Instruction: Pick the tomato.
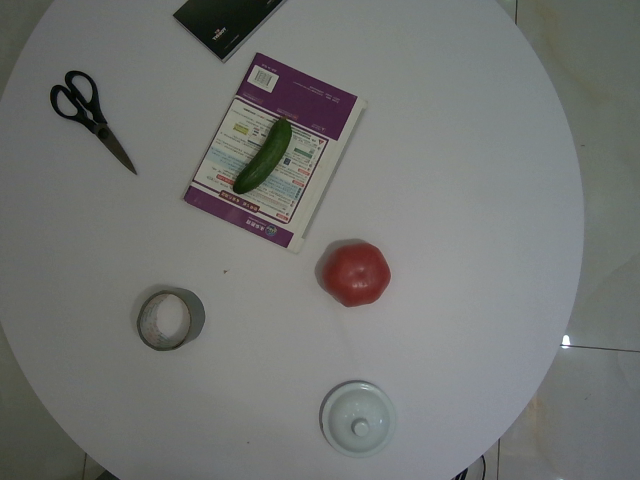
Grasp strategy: vertical